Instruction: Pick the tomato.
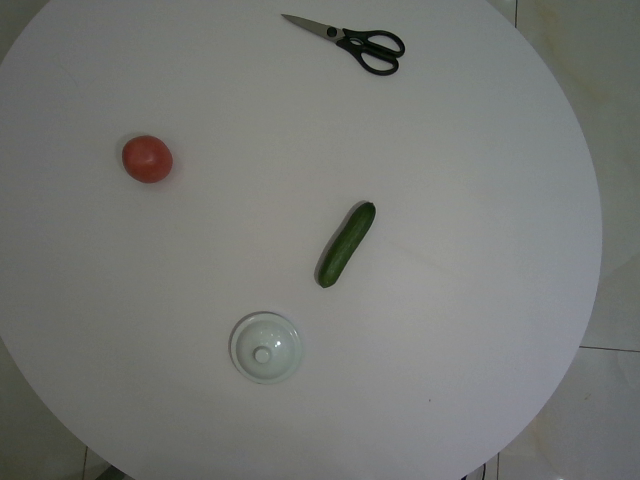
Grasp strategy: vertical